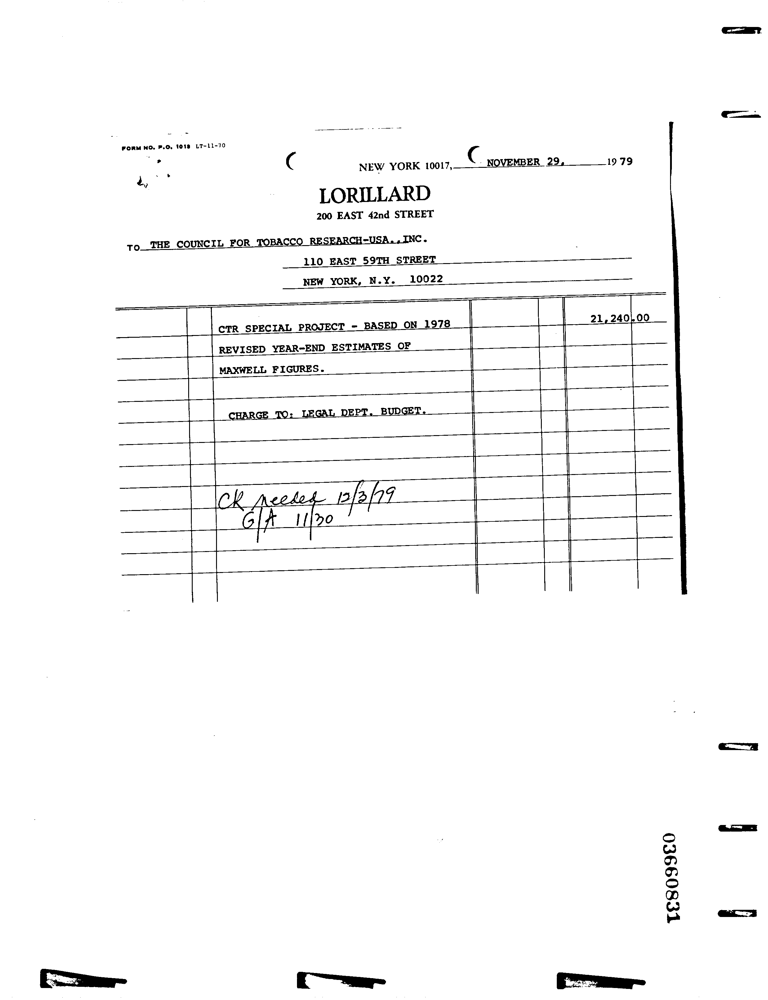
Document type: Invoice